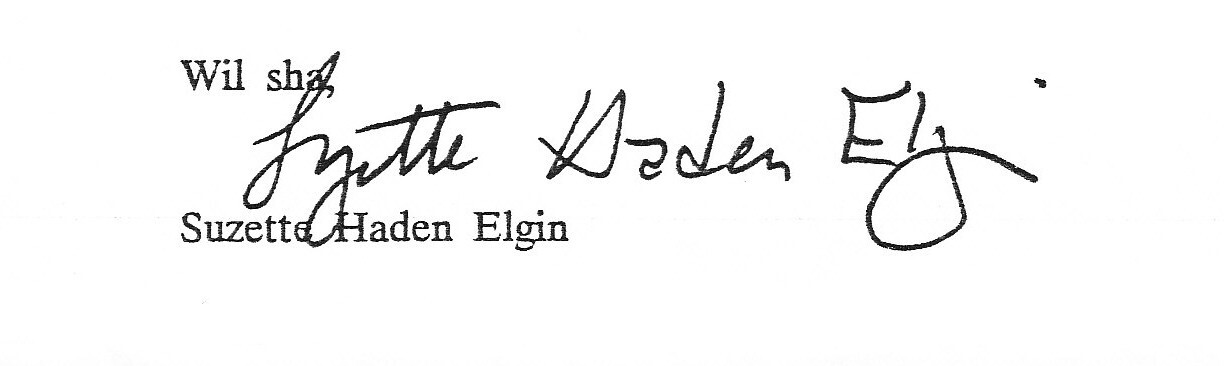
Signature of: suzette haden elgin